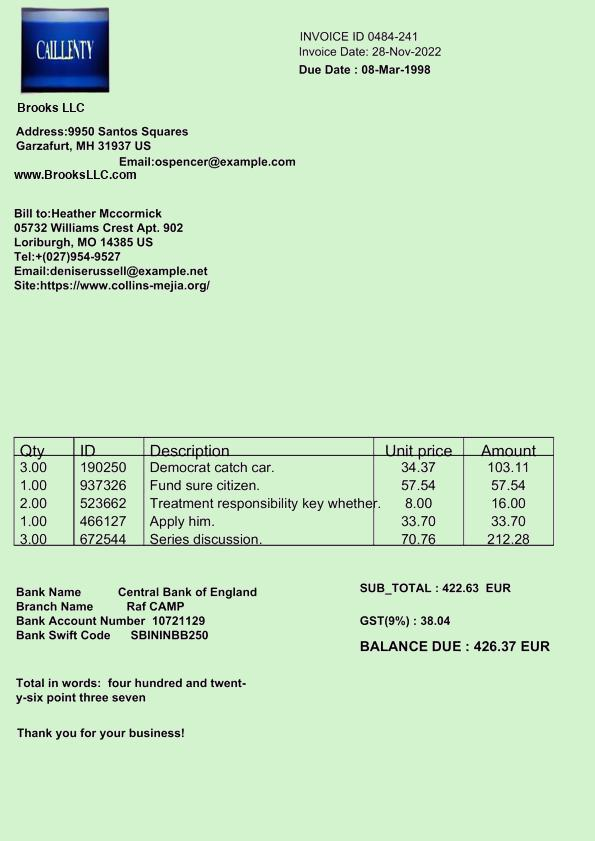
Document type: Invoice